Please extract the written amount, numerical amount, recipient's name, date on the cheque, and the bank's name from the image.
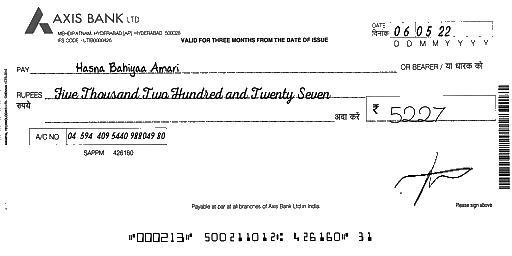
amt_in_words: Five Thousand Two Hundred and Twenty Seven
amt_in_figures: 5227
payee_name: Hasna Bahiyaa Amari
bank_name: AXIS BANK
cheque_date: 06/05/22